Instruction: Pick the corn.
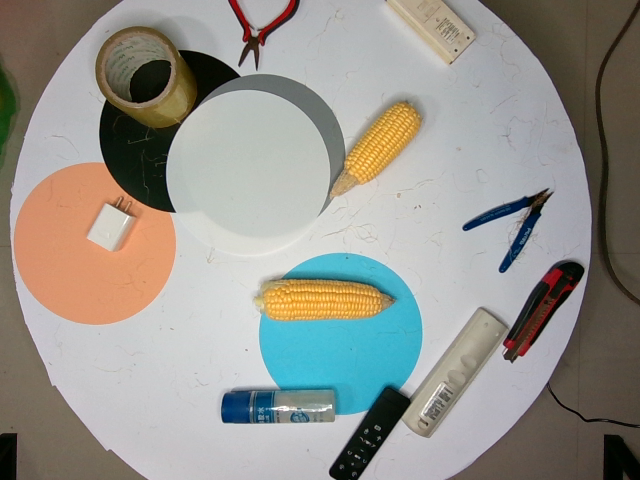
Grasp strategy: vertical